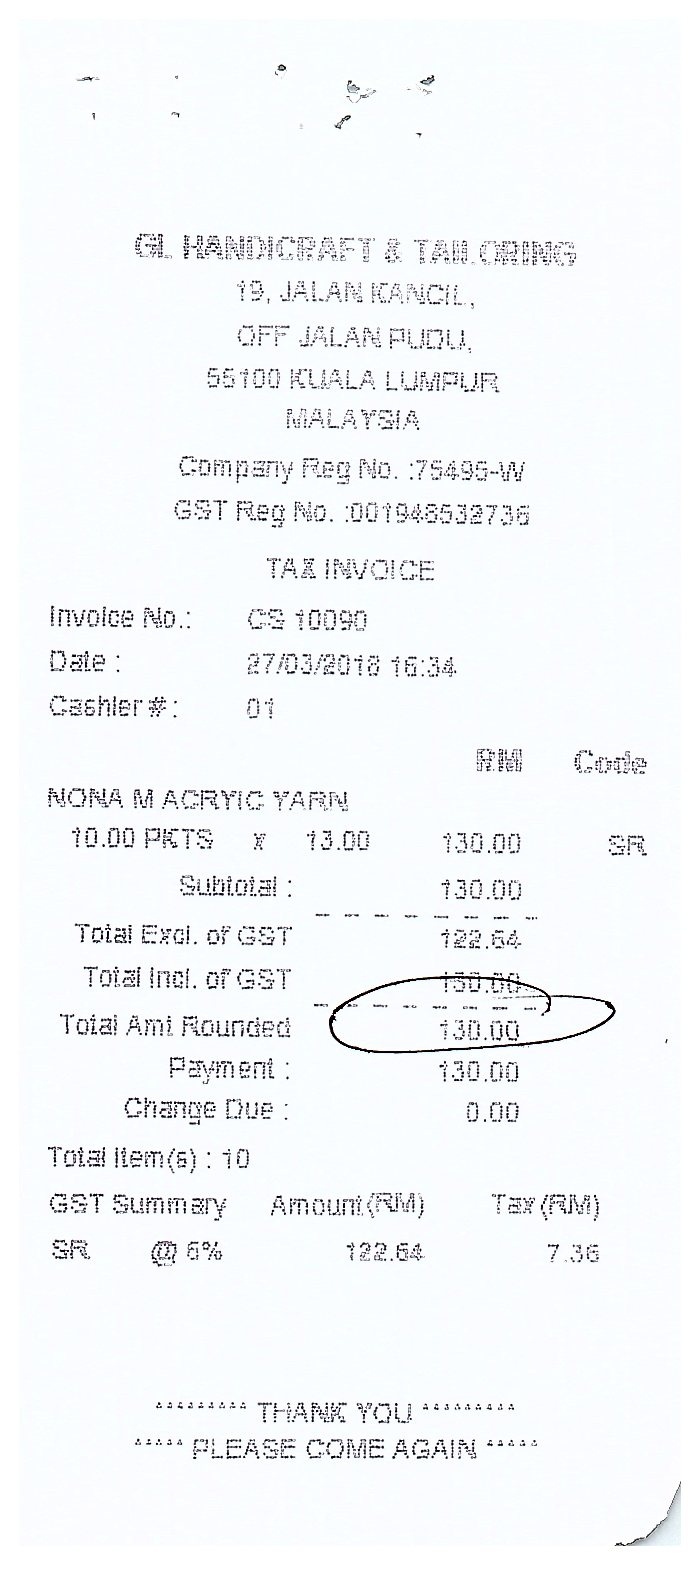
GL HANDICRAFT & TAII ORING
19, JALAN KANCIL,
OFF JALAN PUDU,
55100 KUALA LUMPUR
MALAYSIA
COMPANY REG NO. :75495-W
GST REG NO. :001948532736
TAX INVOICE
INVOICE NO.:
CS 10090
DATE :
27/03/2018 16:34
CASHIER #:
01
RM
CODE
NONA M ACRYIC YARN
10.00 PKTS
X
13.00
130.00
SR
SUBTOTAL :
130.00
TOTAL EXCL. OF GST
122.64
TOTAL INCL. OF GST
130.00
TOTAL AMT ROUNDED
130.00
PAYMENT :
130.00
CHANGE DUE :
0.00
TOTAL ITEM(S) : 10
GST SUMMARY
AMOUNT(RM)
TAX(RM)
SR
@ 6%
122.64
7.36
THANK YOU
PLEASE COME AGAIN